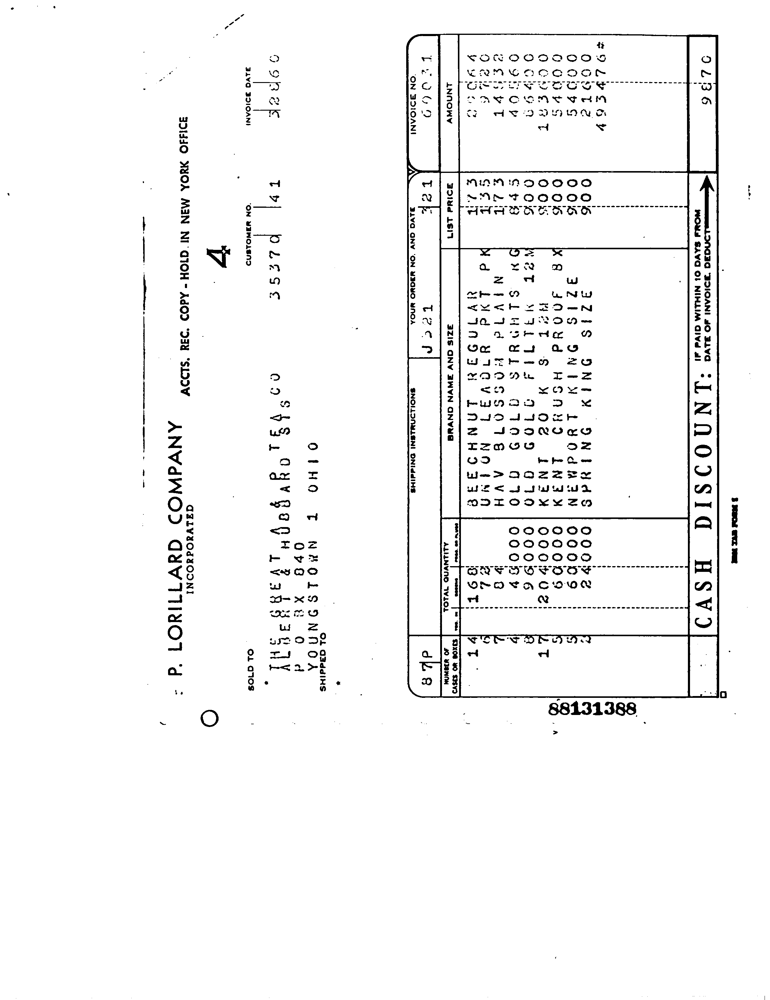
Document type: Invoice